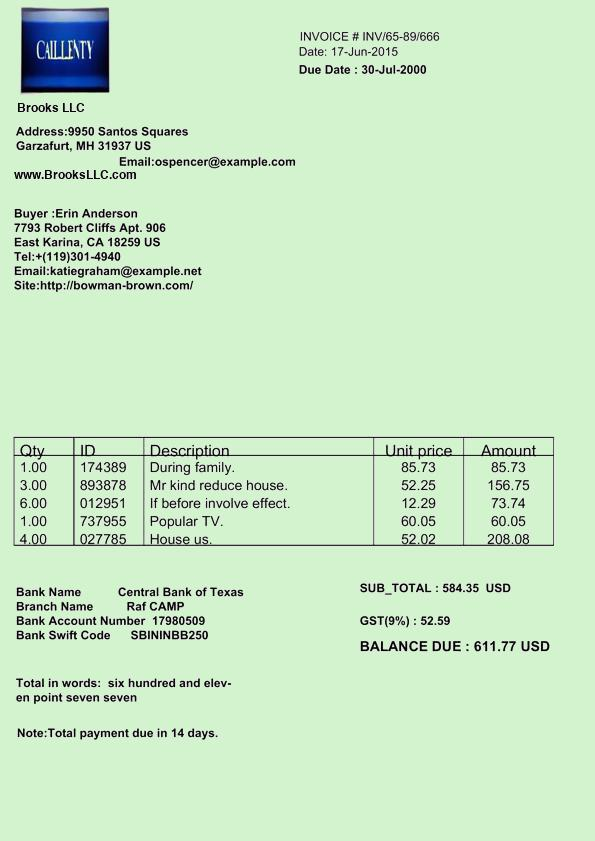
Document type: Invoice